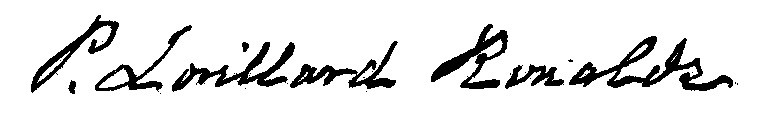
Signature of: pierre lorillard ronalds